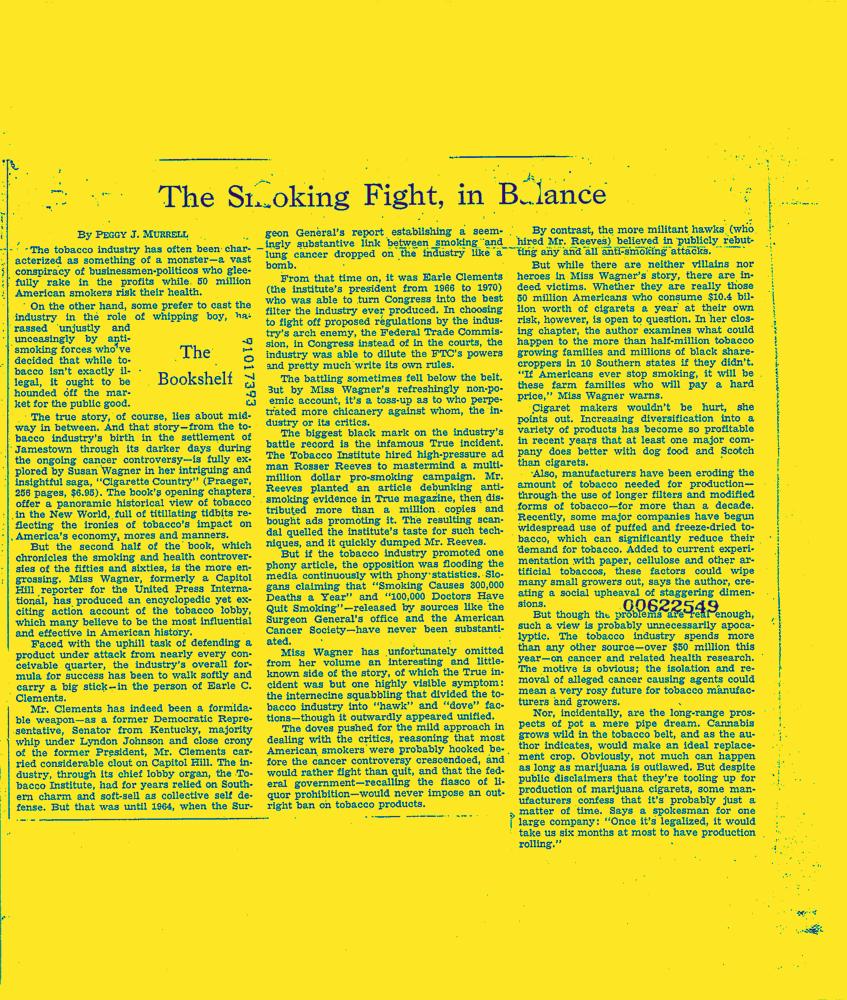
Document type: News-Article